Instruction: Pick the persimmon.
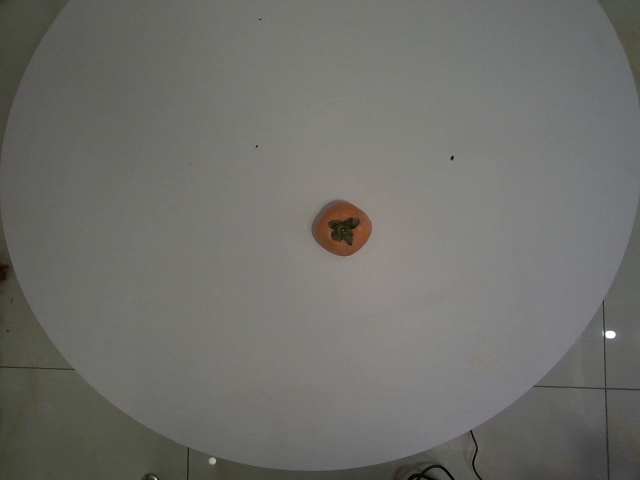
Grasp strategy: vertical